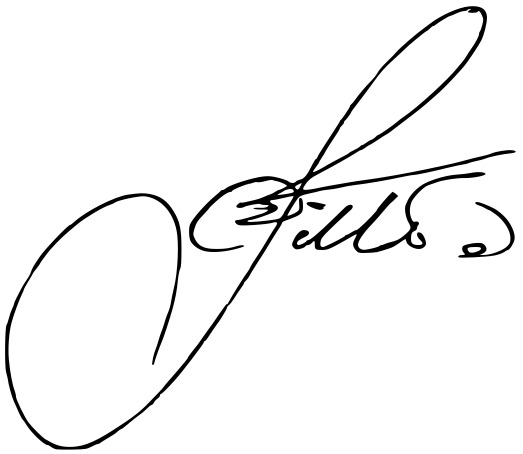
Signature of: pedro castillo